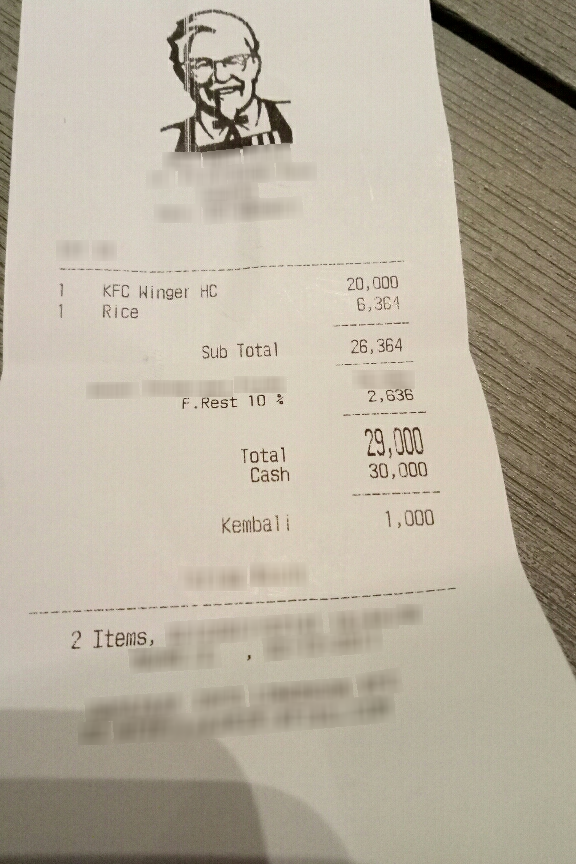
Receipt information:
subtotal: 26,364
tax: 2,636
total: 29,000
line_items: item_name: KFC Winger HC
item_value: 20,000
item_quantity: 1
item_name: Rice
item_value: 6,364
item_quantity: 1